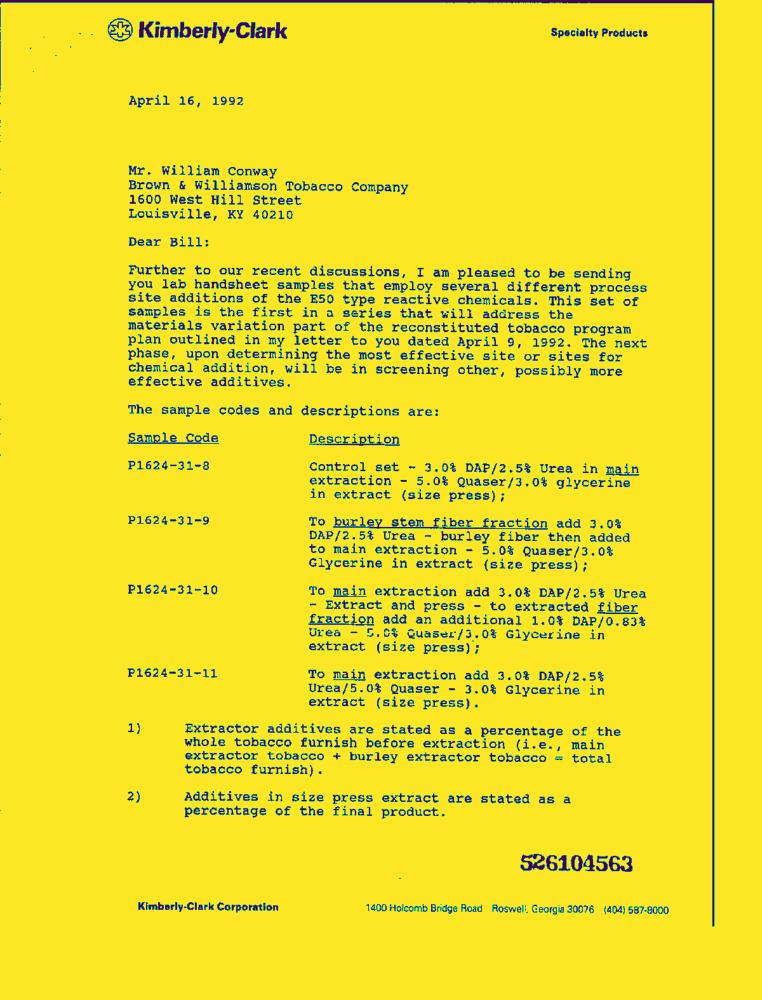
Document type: Letter-Doc